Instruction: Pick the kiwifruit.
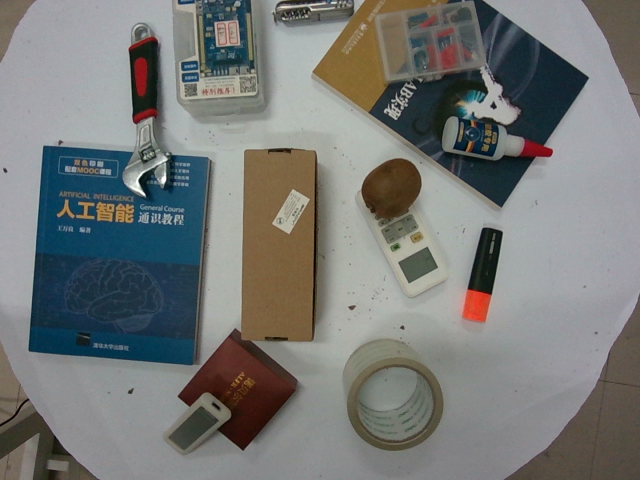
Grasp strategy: vertical